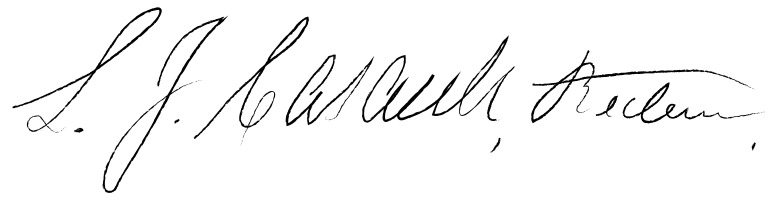
Signature of: louis jacques casault